Question: Talk about the condition:
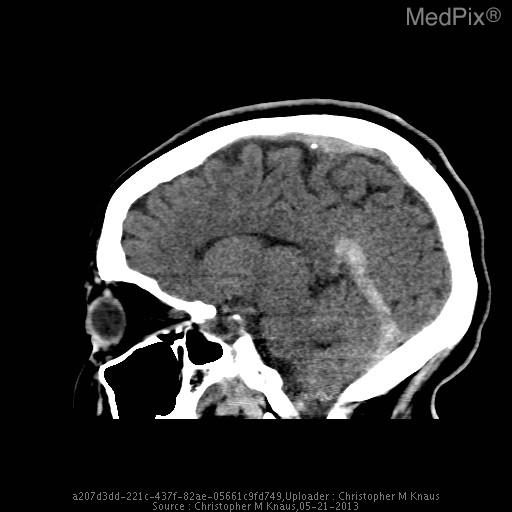
Answer: The disease is discussed as: Venous sinus thrombosis is caused by thrombus formation in the dural venous sinuses or cerebral veins.  It is an uncommon disorder (2-7 per million) which can have serious complications.  Causal factors include local (regional infection, trauma, neoplasm) and systemic (dehydration, hypercoagulable states, pregnancy, oral contraceptives).  Clinical presentation includes headache, neurologic deficits or seizures.  The superior sagittal sinus is most commonly affected, followed by the transverse and sigmoid sinuses.  Complications include venous infarcts, intracerebral hemorrhage and intracranial hypertension.

On noncontrast CT, the thombosed sinus is usually hyperdense.  This is nonspecific as dehydrated patients, adjacent subdural or subarachnoid hemorrhage or elevated hematocrit can cause increased sinus attenuation.  On contrast enhanced CT, the empty delta sign is a central defect from thrombus surrounded by contrast enhanced blood.  On MRI, absence of a flow void or abnormal signal within the sinus is seen.

MR venography with two-dimensional time-of-flight is used due to high sensitivity for slow flow compared to 3D TOF.  Contrast enhanced MRV improves visualization of small vessels.  CT venography is a rapid and accurate method for evaluating the venous sinuses.  Disadvantages include ionizing radiation exposure and need for iodinated contrast material.